Question: What jurisdiction, city, or county is the document associated with?
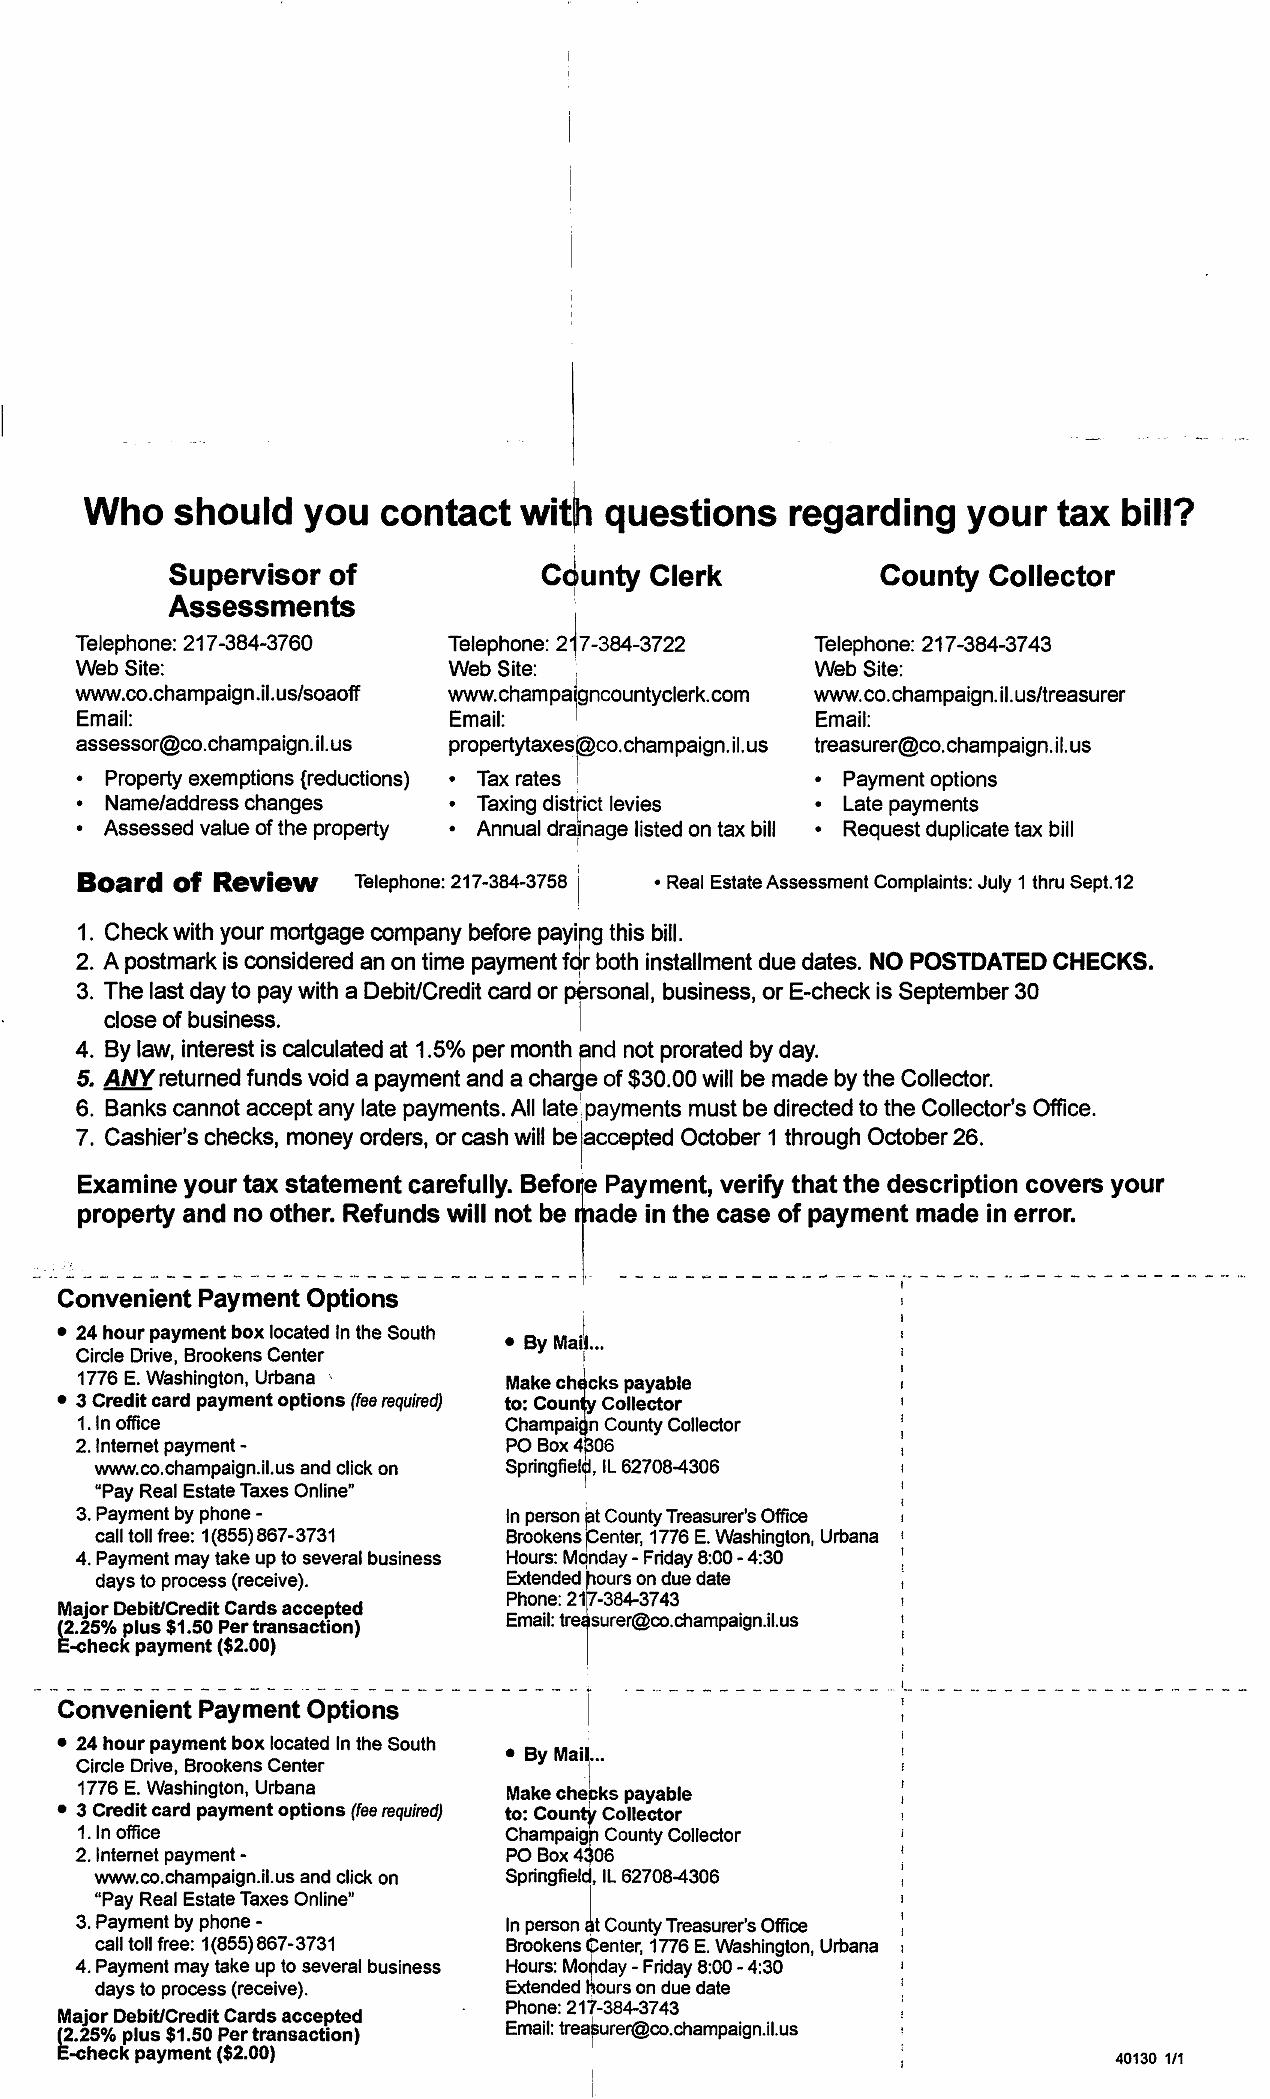
Answer: "Champaign County"